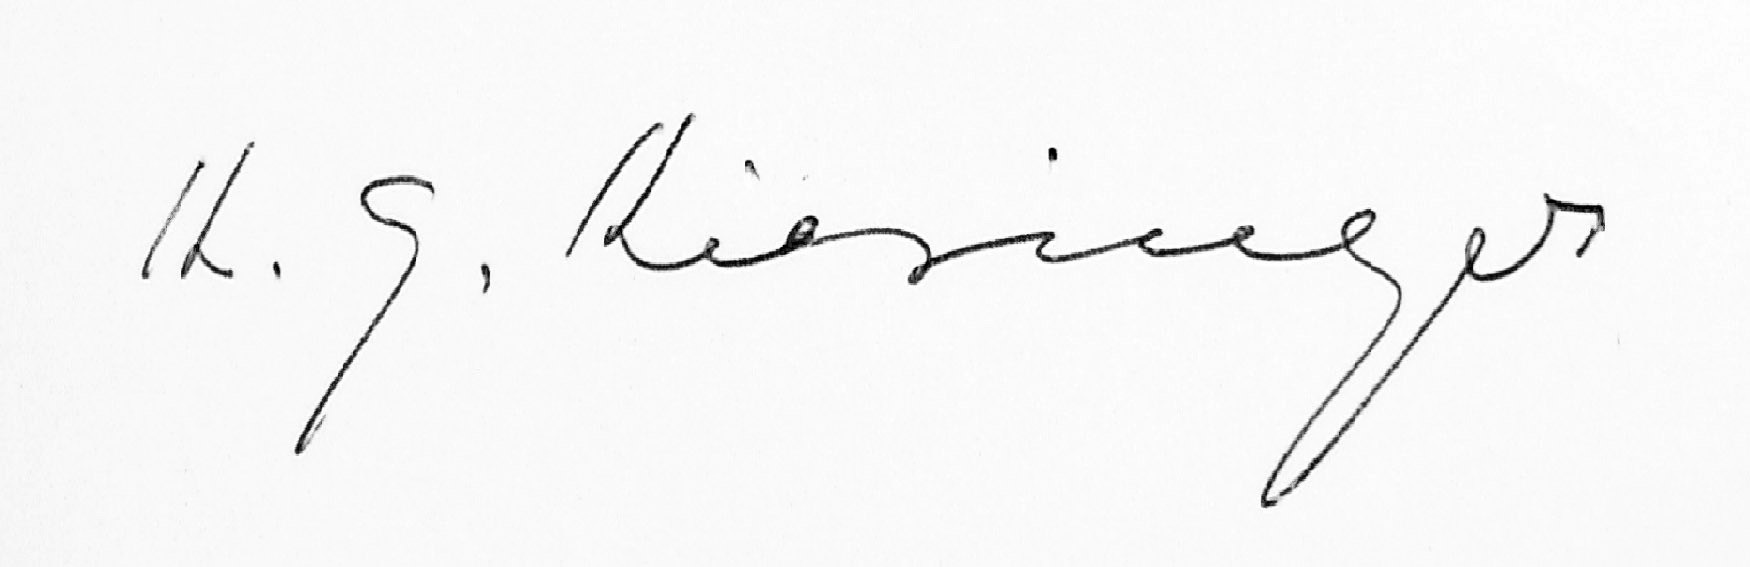
Signature of: kurt georg kiesinger